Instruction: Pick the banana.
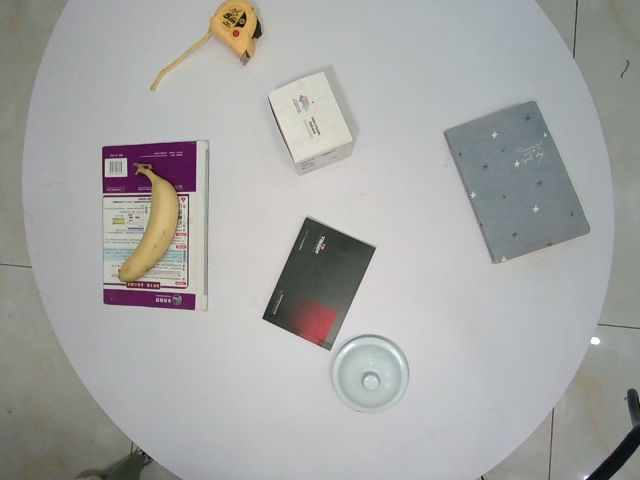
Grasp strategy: vertical